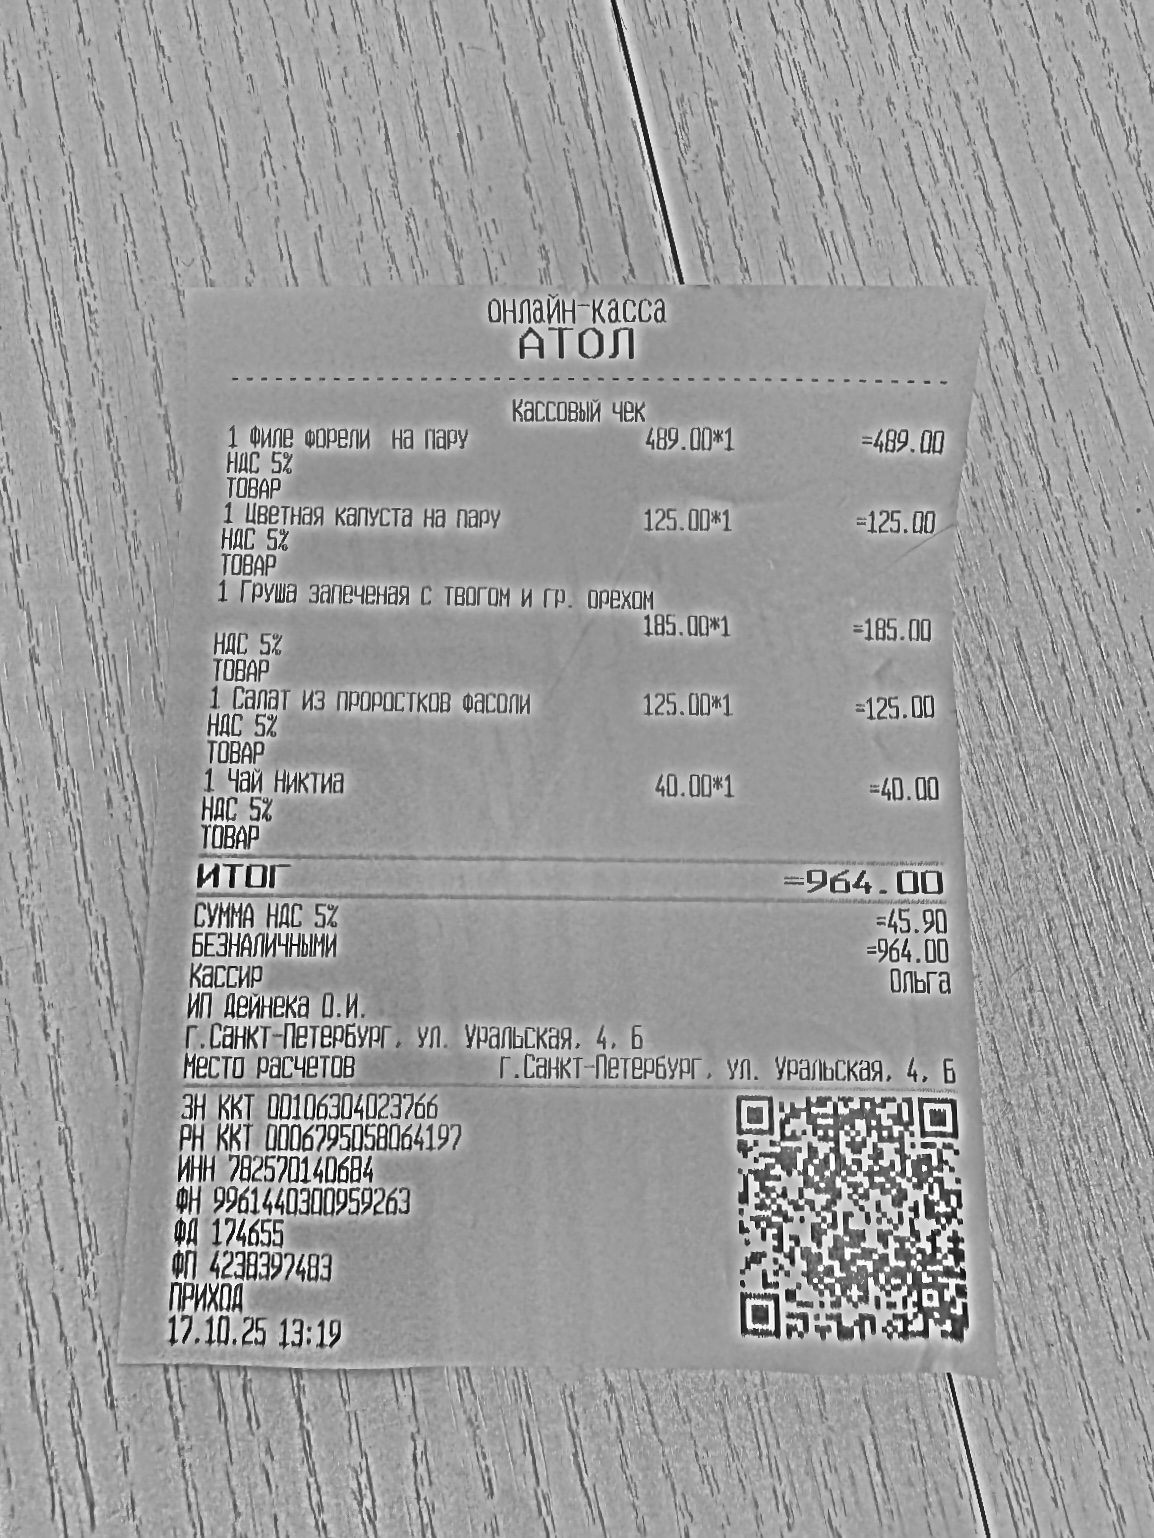
Продавец: ИП Дейнека О.И.
ИНН: 782570140684
Дата: 17.10.25
Товары: 1 Филе форели на пару; 1 Цветная капуста на пару; 1 Груша запеченая с творогом и гр. орехом; 1 Салат из проростков фасоли; 1 Чай Никтиа
Количество: 1; 1; 1; 1; 1
Цена: 489.00; 125.00; 185.00; 125.00; 40.00
Сумма: 489.00; 125.00; 185.00; 125.00; 40.00
Итого: 964.00